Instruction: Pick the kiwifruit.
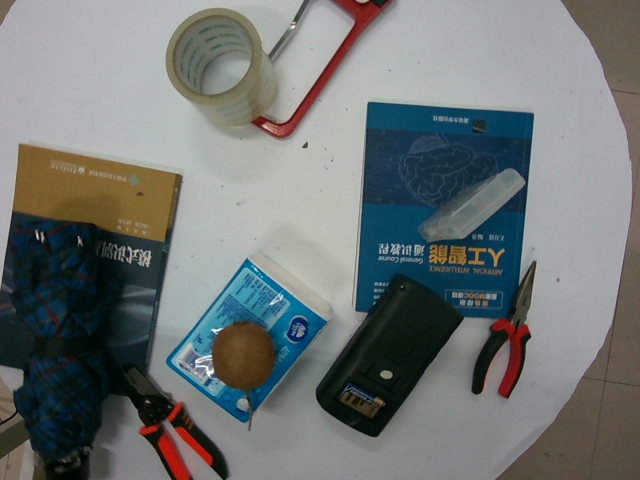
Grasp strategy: vertical